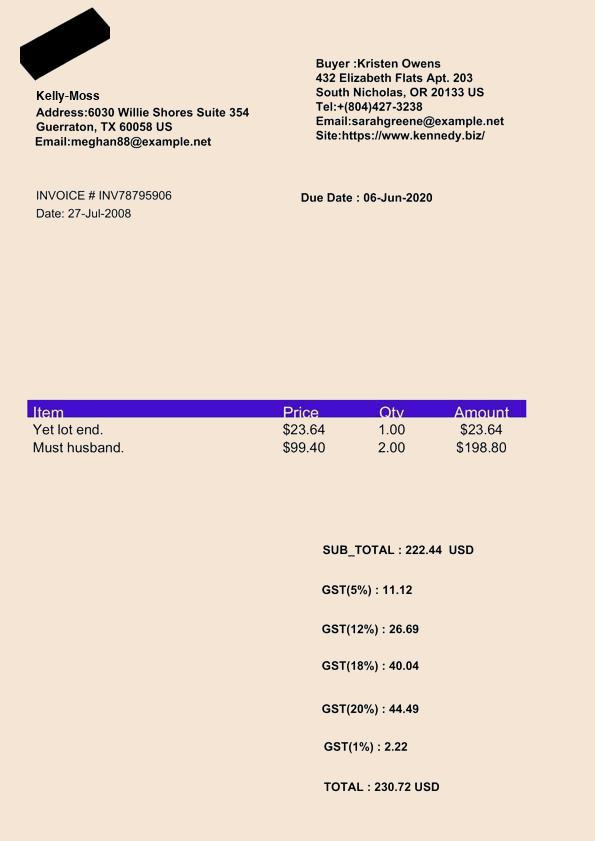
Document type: Invoice